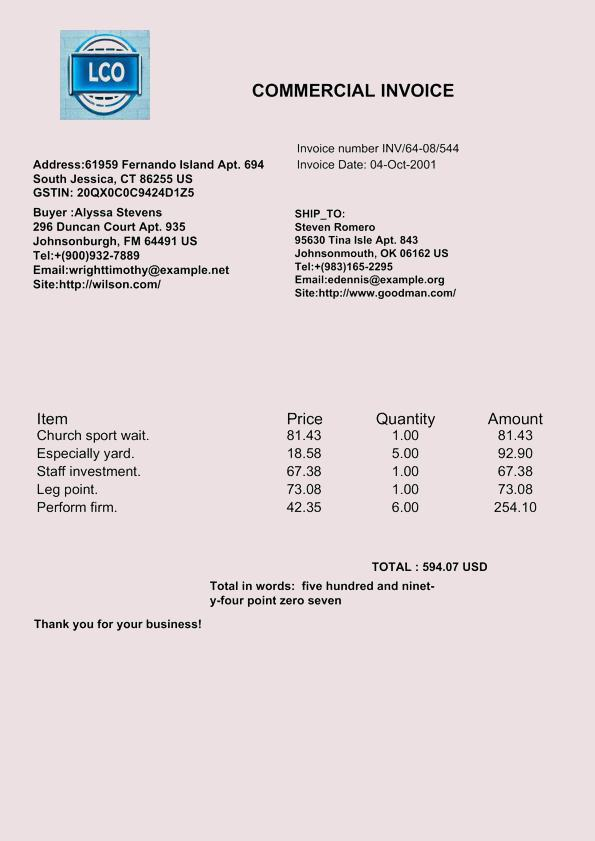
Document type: Invoice